Question: What are the imaging findings?
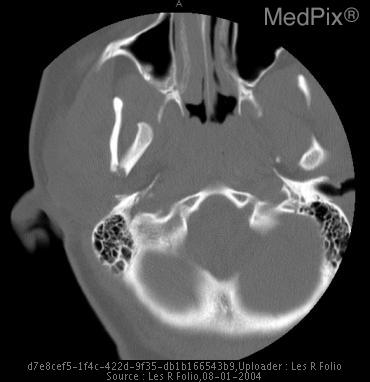
Answer: The imaging shows Rt mandibular condyle fractured, angulated and displaced CT verifies fracture and medially displaced mandibular condyle..